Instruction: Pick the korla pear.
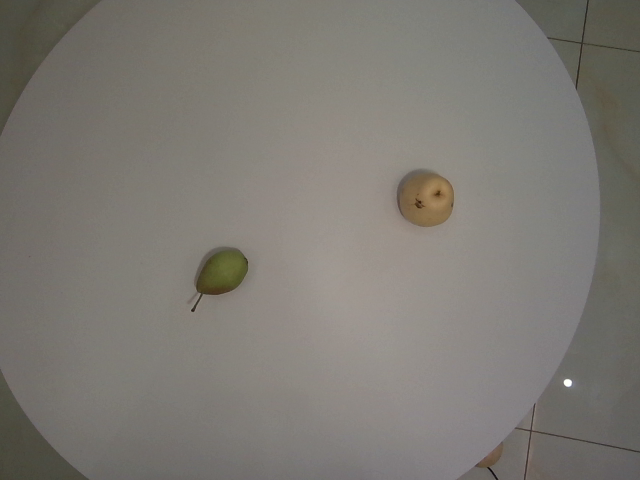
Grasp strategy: vertical